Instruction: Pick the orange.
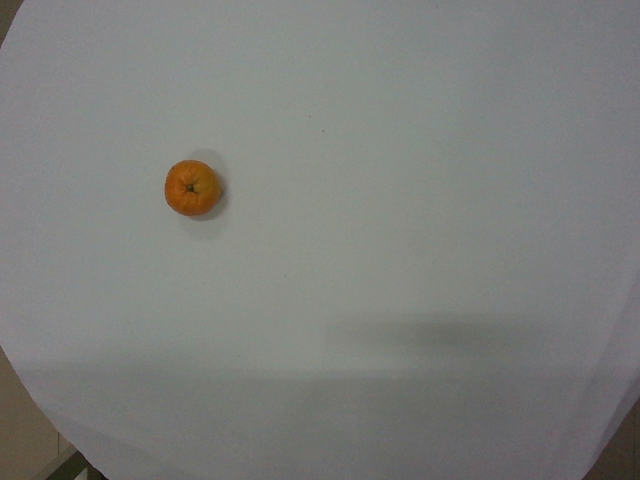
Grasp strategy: vertical